Question: In what way does the history help explain the case?
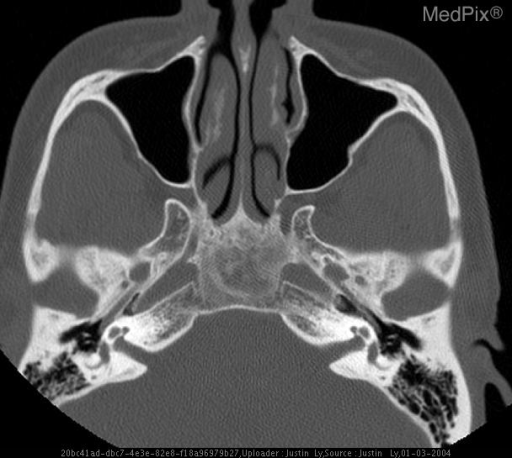
Answer: The patient's history of 41 year old female with increasing headaches and a family history of aneurysms. A head CT performed at another institution was reportedly unremarkable.  MRI/MR angiography of the Circle of Willis was performed at our institution to evaluate for possible aneurysm. is key in understanding the case.